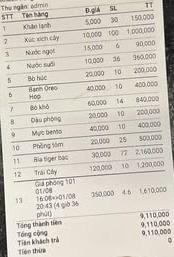
Thu ngân: admin

<table>
<tr>
<th>STT</th>
<th>Tên hàng</th>
<th>Đ.giá</th>
<th>SL</th>
<th>TT</th>
</tr>
<tr>
<td>1</td>
<td>Khăn lạnh</td>
<td>5,000</td>
<td>30</td>
<td>150,000</td>
</tr>
<tr>
<td>2</td>
<td>Xúc xích cây</td>
<td>10,000</td>
<td>100</td>
<td>1,000,000</td>
</tr>
<tr>
<td>3</td>
<td>Nước ngọt</td>
<td>15,000</td>
<td>6</td>
<td>90,000</td>
</tr>
<tr>
<td>4</td>
<td>Nước suối</td>
<td>10,000</td>
<td>36</td>
<td>360,000</td>
</tr>
<tr>
<td>5</td>
<td>Bò húc</td>
<td>20,000</td>
<td>10</td>
<td>200,000</td>
</tr>
<tr>
<td>6</td>
<td>Banh Oreo Hop</td>
<td>40,000</td>
<td>10</td>
<td>400,000</td>
</tr>
<tr>
<td>7</td>
<td>Bò khô</td>
<td>60,000</td>
<td>14</td>
<td>840,000</td>
</tr>
<tr>
<td>8</td>
<td>Đậu phộng</td>
<td>20,000</td>
<td>10</td>
<td>200,000</td>
</tr>
<tr>
<td>9</td>
<td>Mực bento</td>
<td>40,000</td>
<td>10</td>
<td>400,000</td>
</tr>
<tr>
<td>10</td>
<td>Phồng tôm</td>
<td>20,000</td>
<td>25</td>
<td>500,000</td>
</tr>
<tr>
<td>11</td>
<td>Bia tiger bac</td>
<td>30,000</td>
<td>72</td>
<td>2,160,000</td>
</tr>
<tr>
<td>12</td>
<td>Trái Cây</td>
<td>120,000</td>
<td>10</td>
<td>1,200,000</td>
</tr>
<tr>
<td>13</td>
<td>Giá phòng 101 01/08 16:08->01/08 20:43 (4 giờ 36 phút)</td>
<td>350,000</td>
<td>4.6</td>
<td>1,610,000</td>
</tr>
</table>

Tổng thành tiền 9,110,000
Tổng cộng 9,110,000
Tiền khách trả 0
Tiền thừa